Question: What is the mailing or notice date provided in the document?
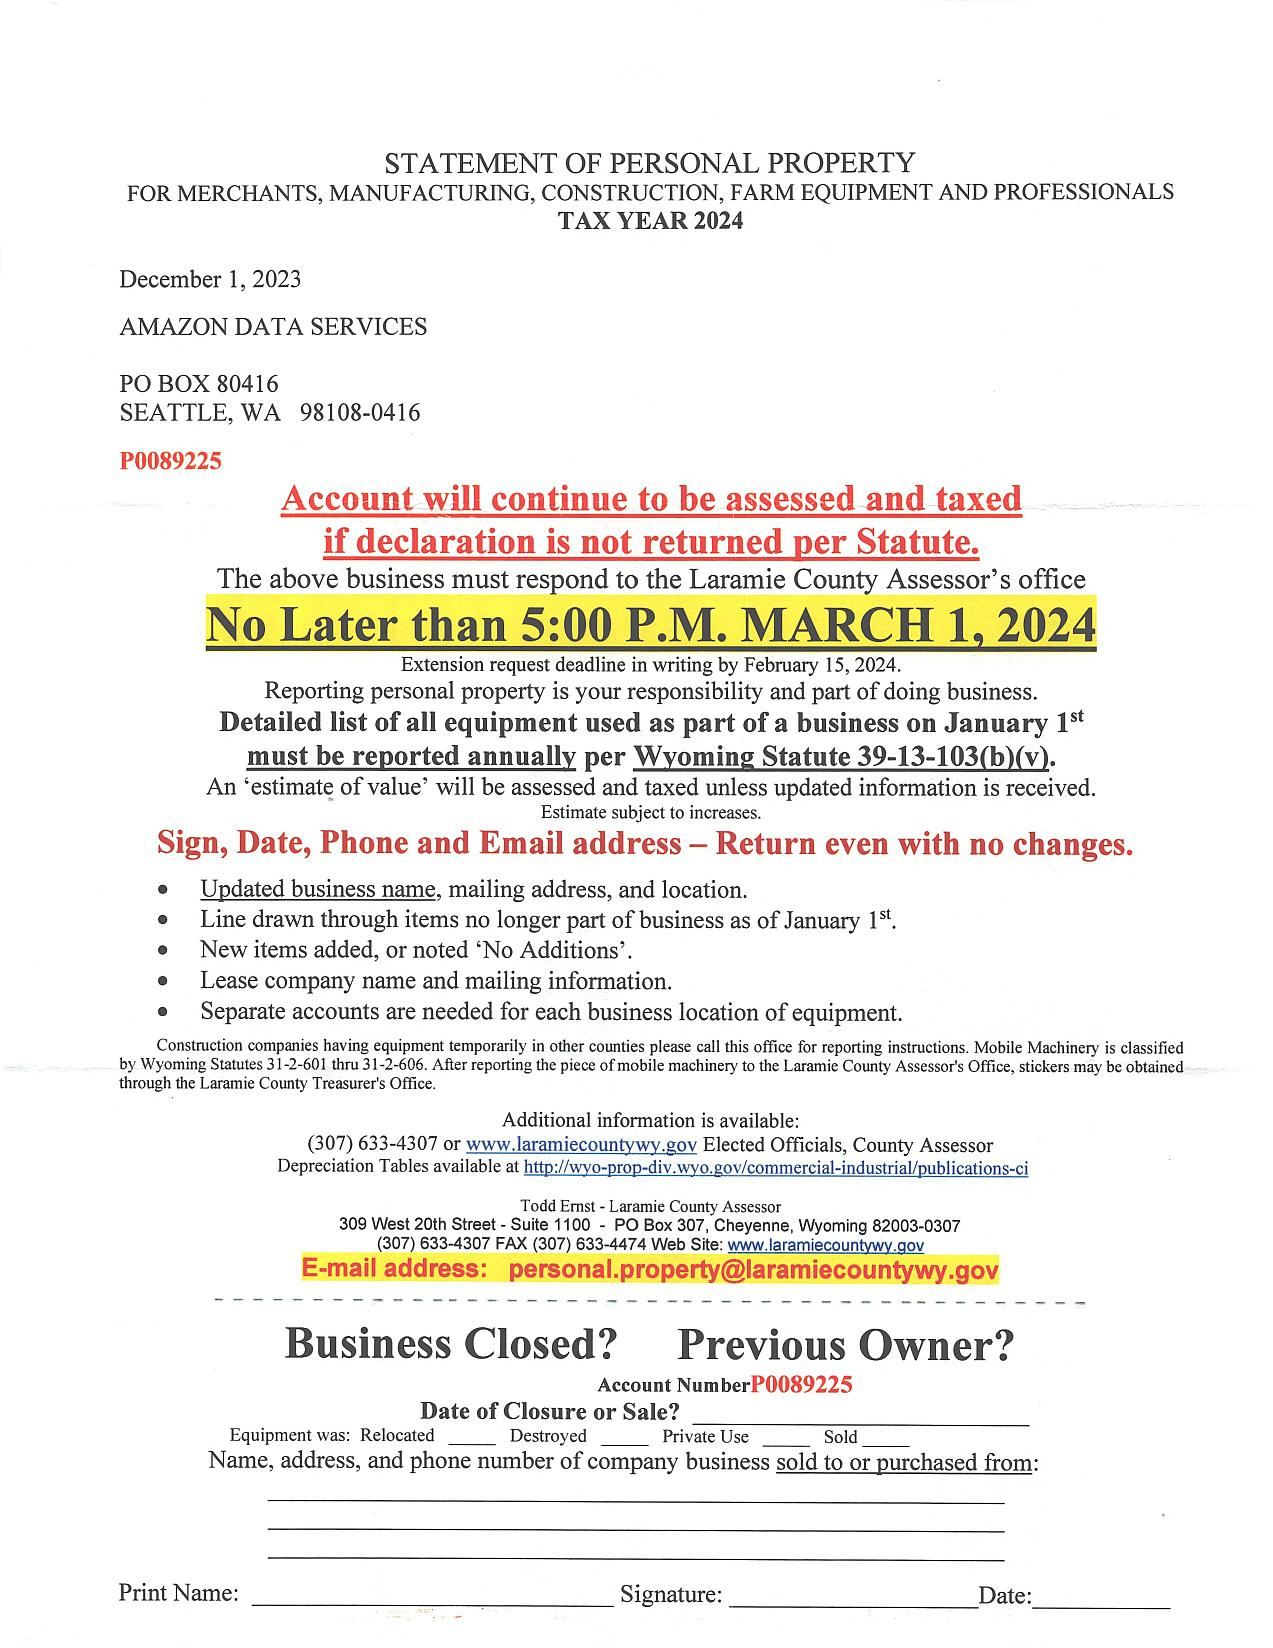
Answer: "1-Dec-23"